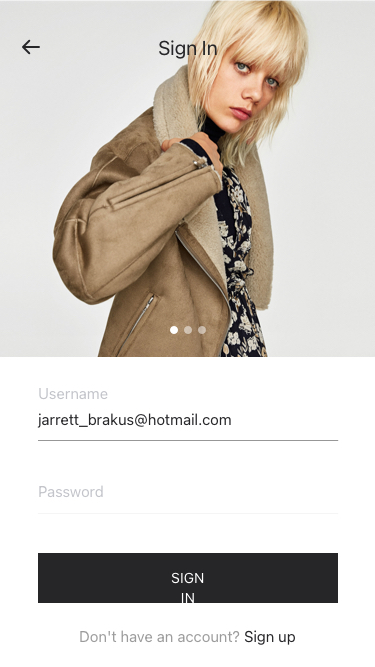
Text in this UI design:
jarrett_brakus@hotmail.com
Username
Password
Don't have an account? Sign up
Sign In
Sign In